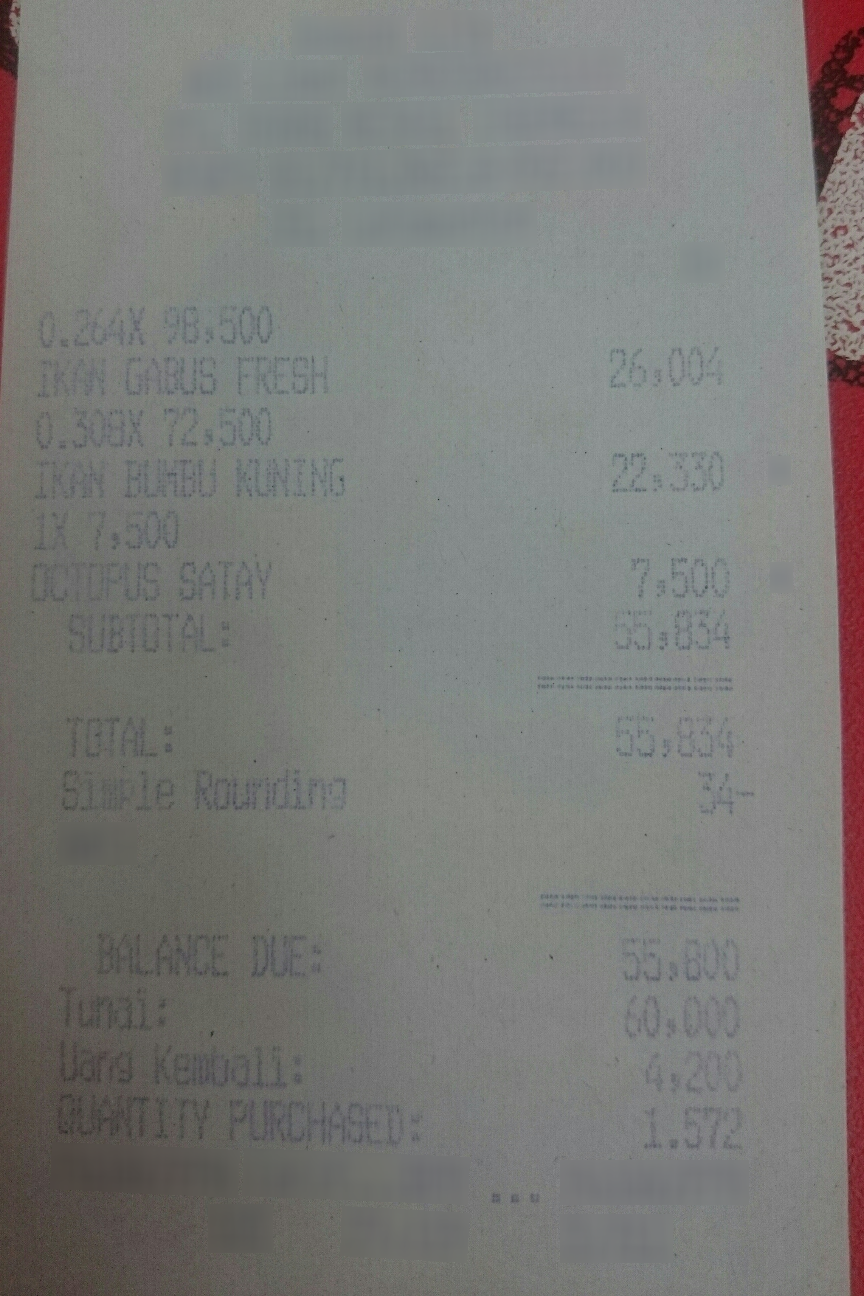
Extraction:
receipt: line_items: name: IKAN GABUS FRESH
price: 26,004
qty: 0.264X
name: IKAN BUMBU KUNING
price: 22,330
qty: 0.308X
name: OCTOPUS SATAY
price: 7,500
qty: 1X
subtotal: 55,834
total: 55,834, 55,800